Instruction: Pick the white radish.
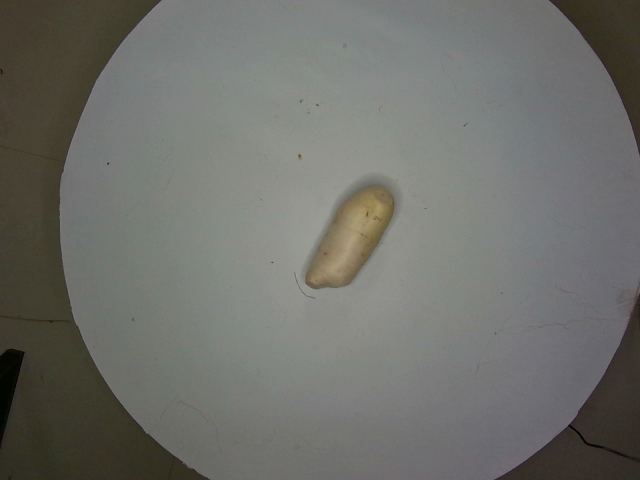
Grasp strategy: vertical